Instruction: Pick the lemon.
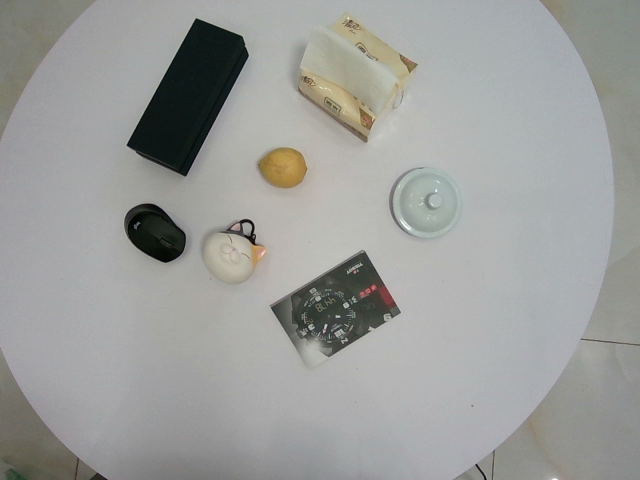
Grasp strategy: vertical